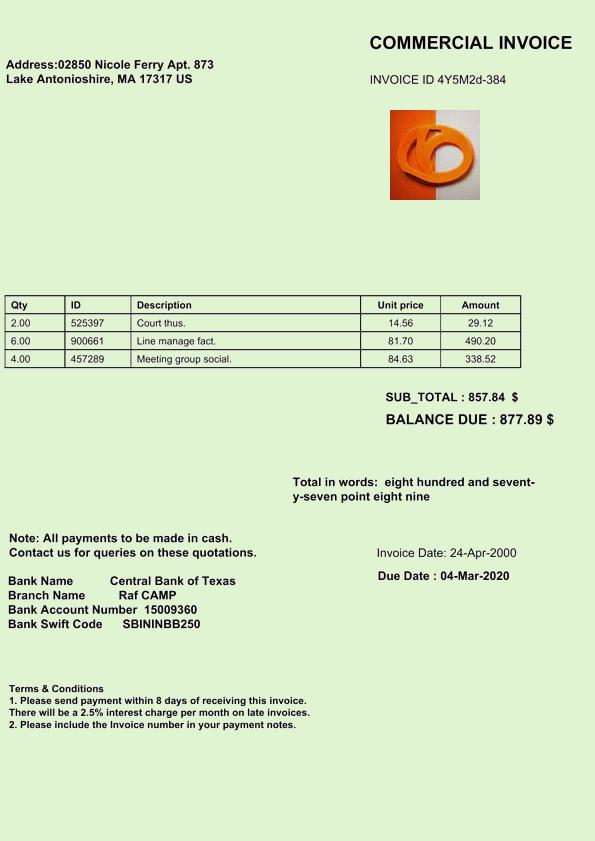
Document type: Invoice